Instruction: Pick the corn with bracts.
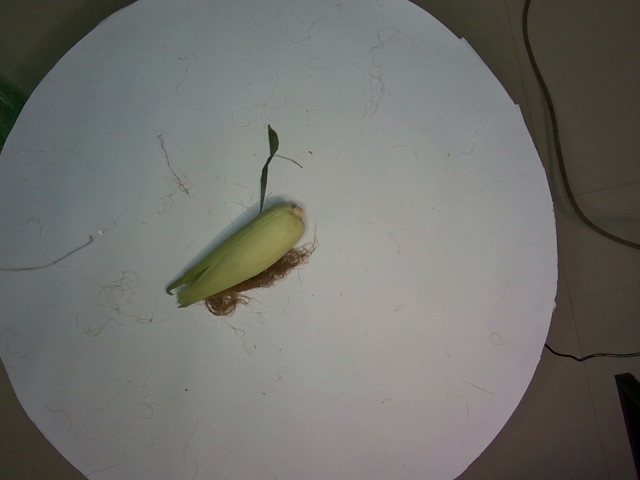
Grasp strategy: vertical